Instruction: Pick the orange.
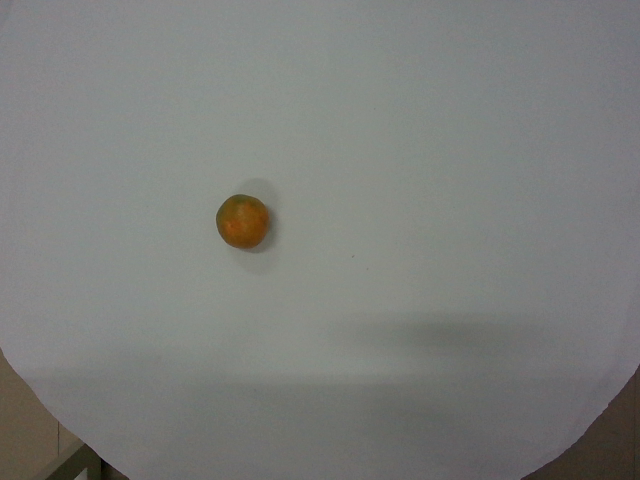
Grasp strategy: vertical